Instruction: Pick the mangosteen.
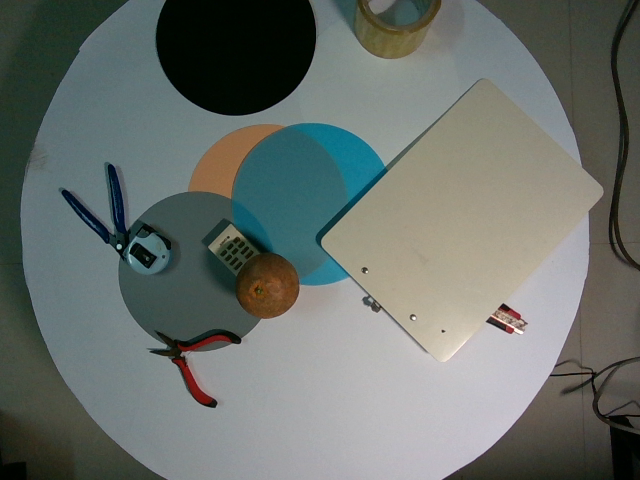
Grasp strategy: vertical